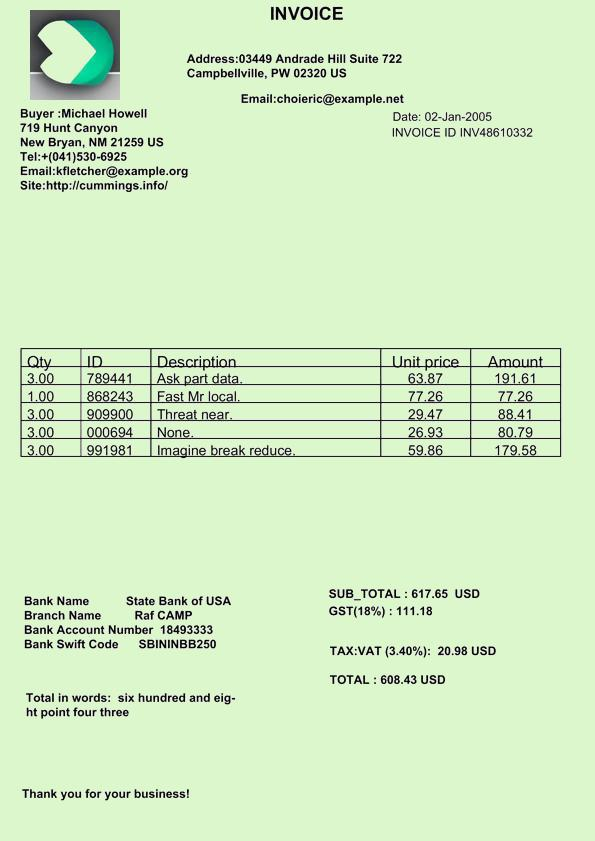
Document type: Invoice